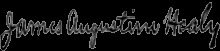
Signature of: james augustine healy